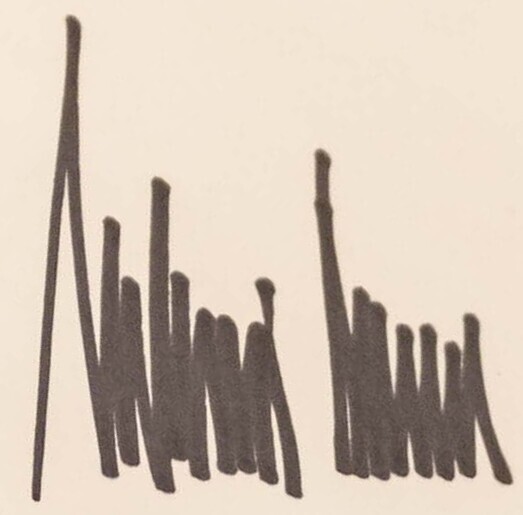
Signature of: melania trump